Question: How does the patient history play a role?
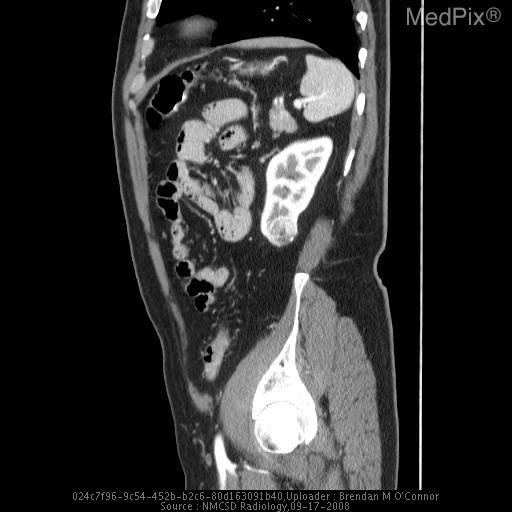
Answer: The patient's history of History of right upper quadrant pain for the past two weeks. is key in understanding the case.